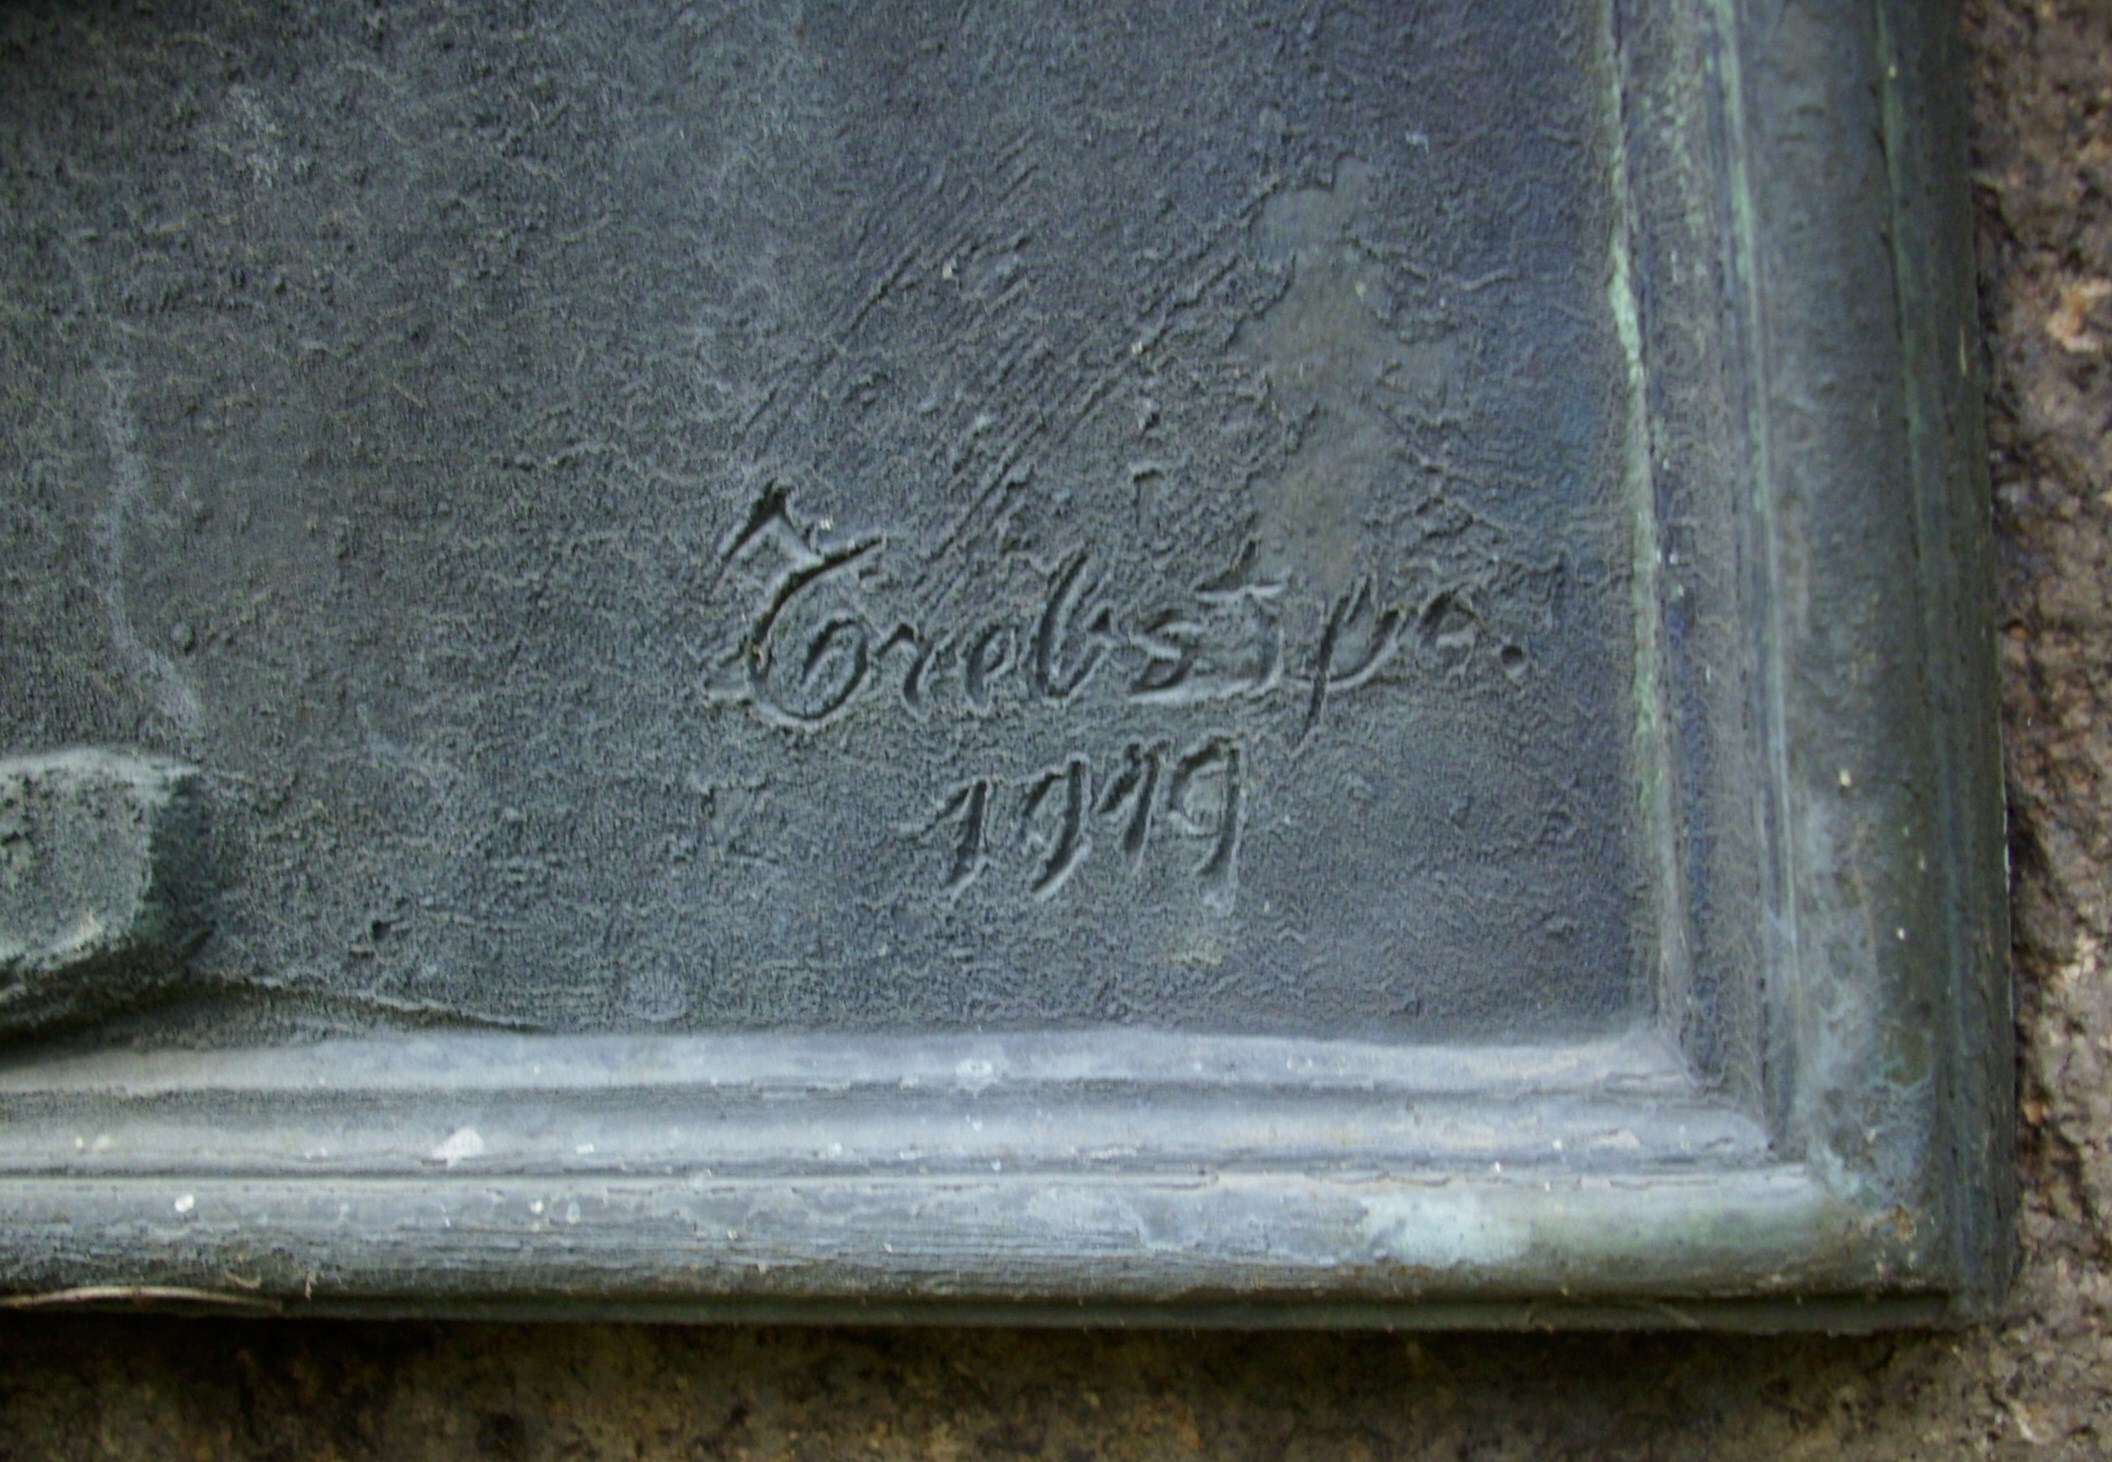
Signature of: arthur trebst